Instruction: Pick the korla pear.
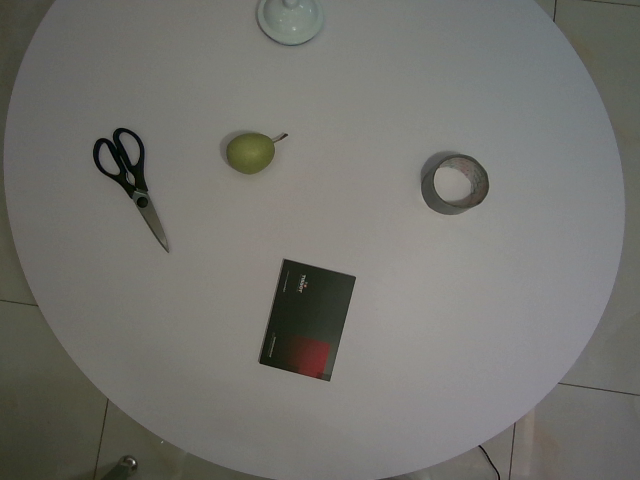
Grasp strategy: vertical